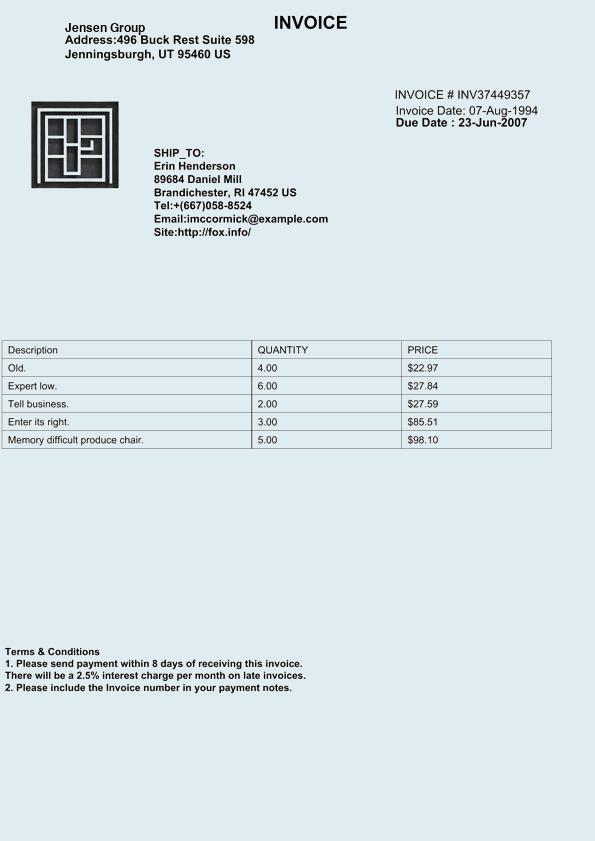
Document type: Invoice